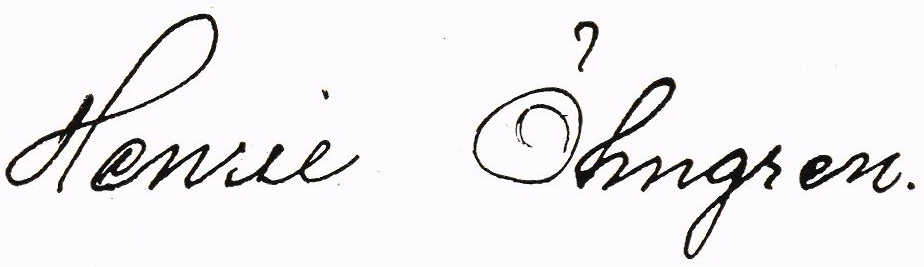
Signature of: henric öhngren